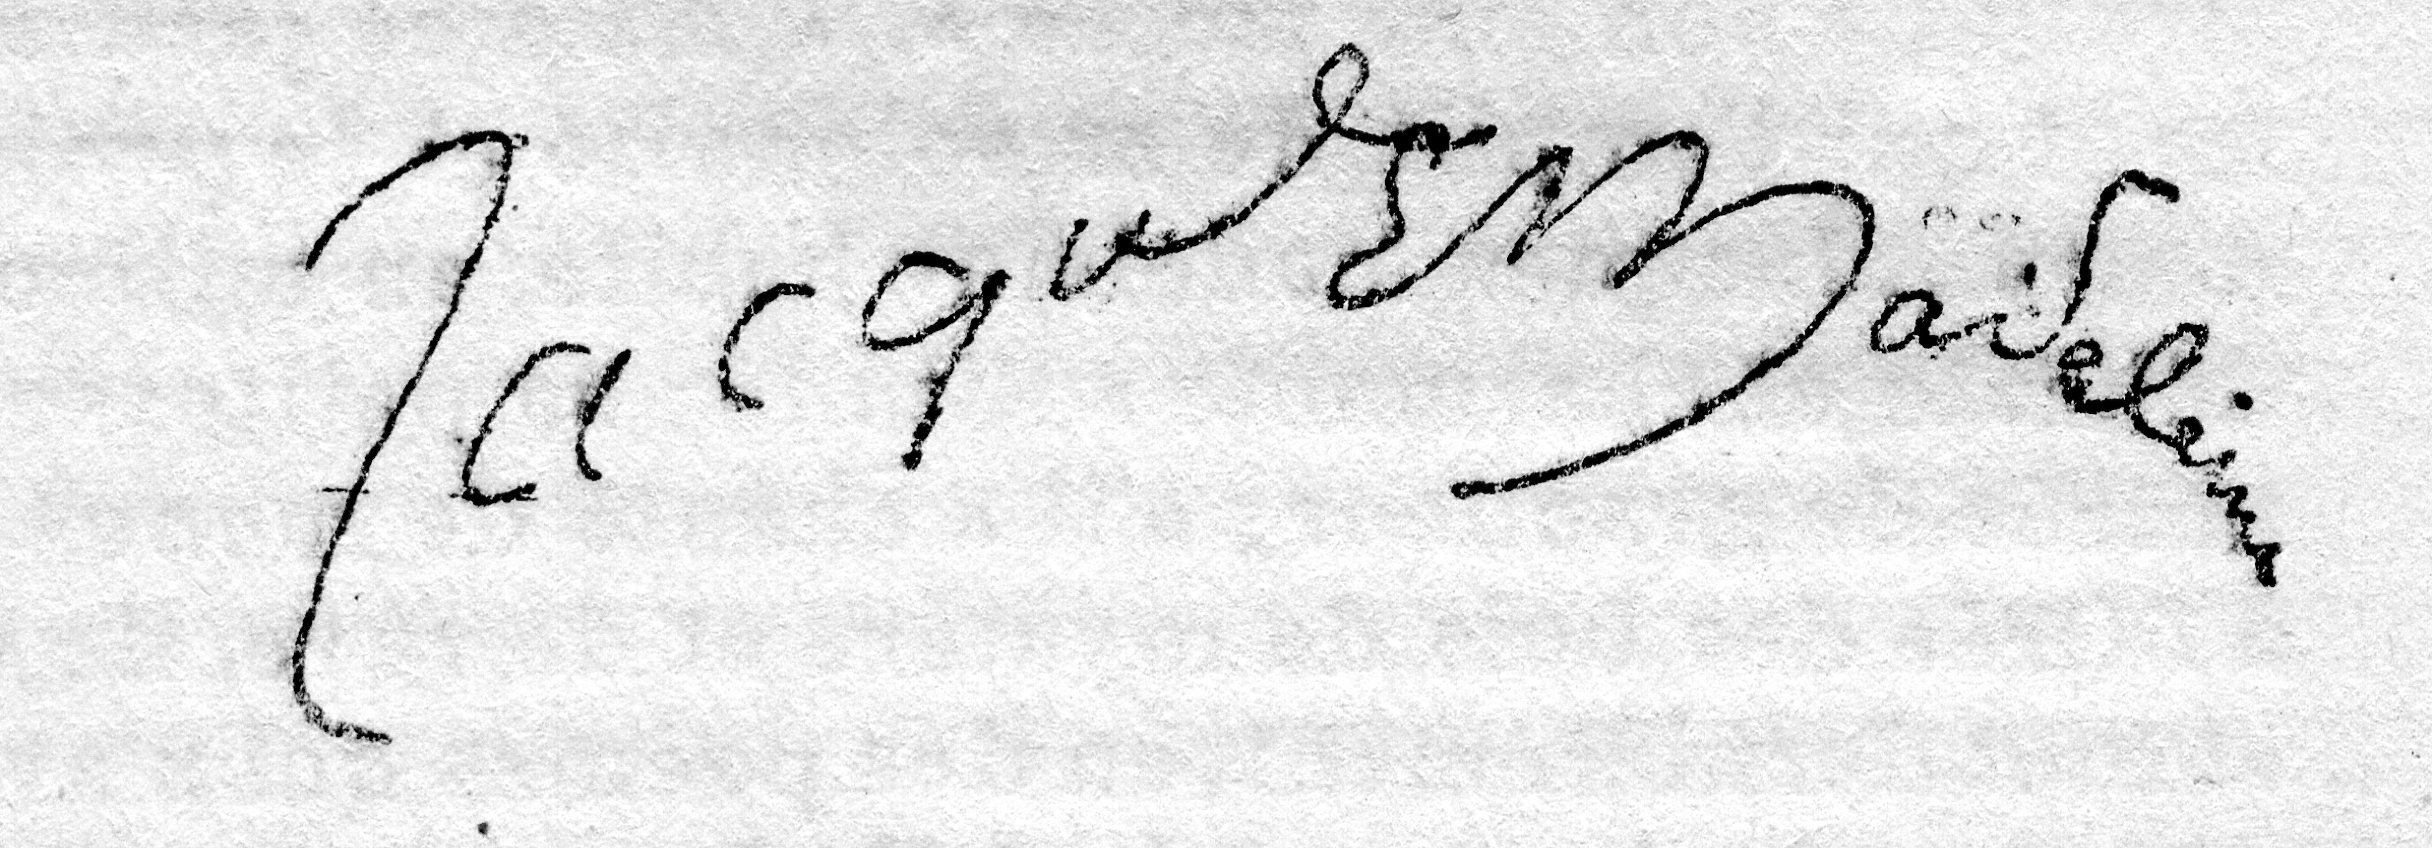
Signature of: jacques madeleine